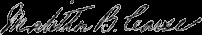
Signature of: matilda carse